Question: What is the main concern?
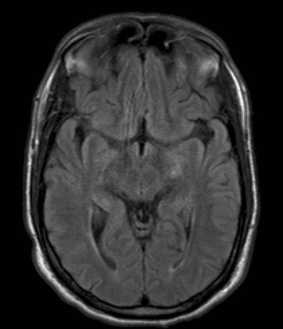
Answer: The findings suggest •  Lateral geniculate body - abnormal signal and enhancement
•  Additional periventricular lesions. There is a lesion near the lateral geniculate body on the patient's left.. The patient might have a history of 42 y.o. combat fighter pilot c/o "blind spot" - sudden onset  six days ago and lasted about four hours.  Previous Hx of a similar episode several years ago..